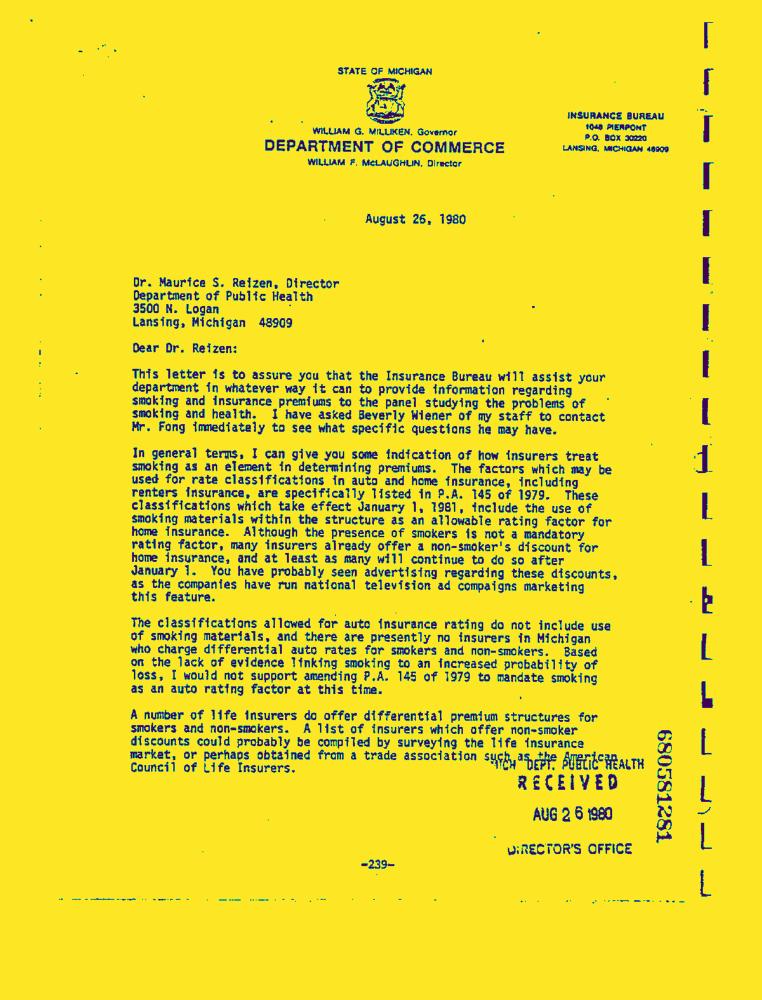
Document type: Letter-Doc